Question: What is the name of the tenant mentioned in the document?
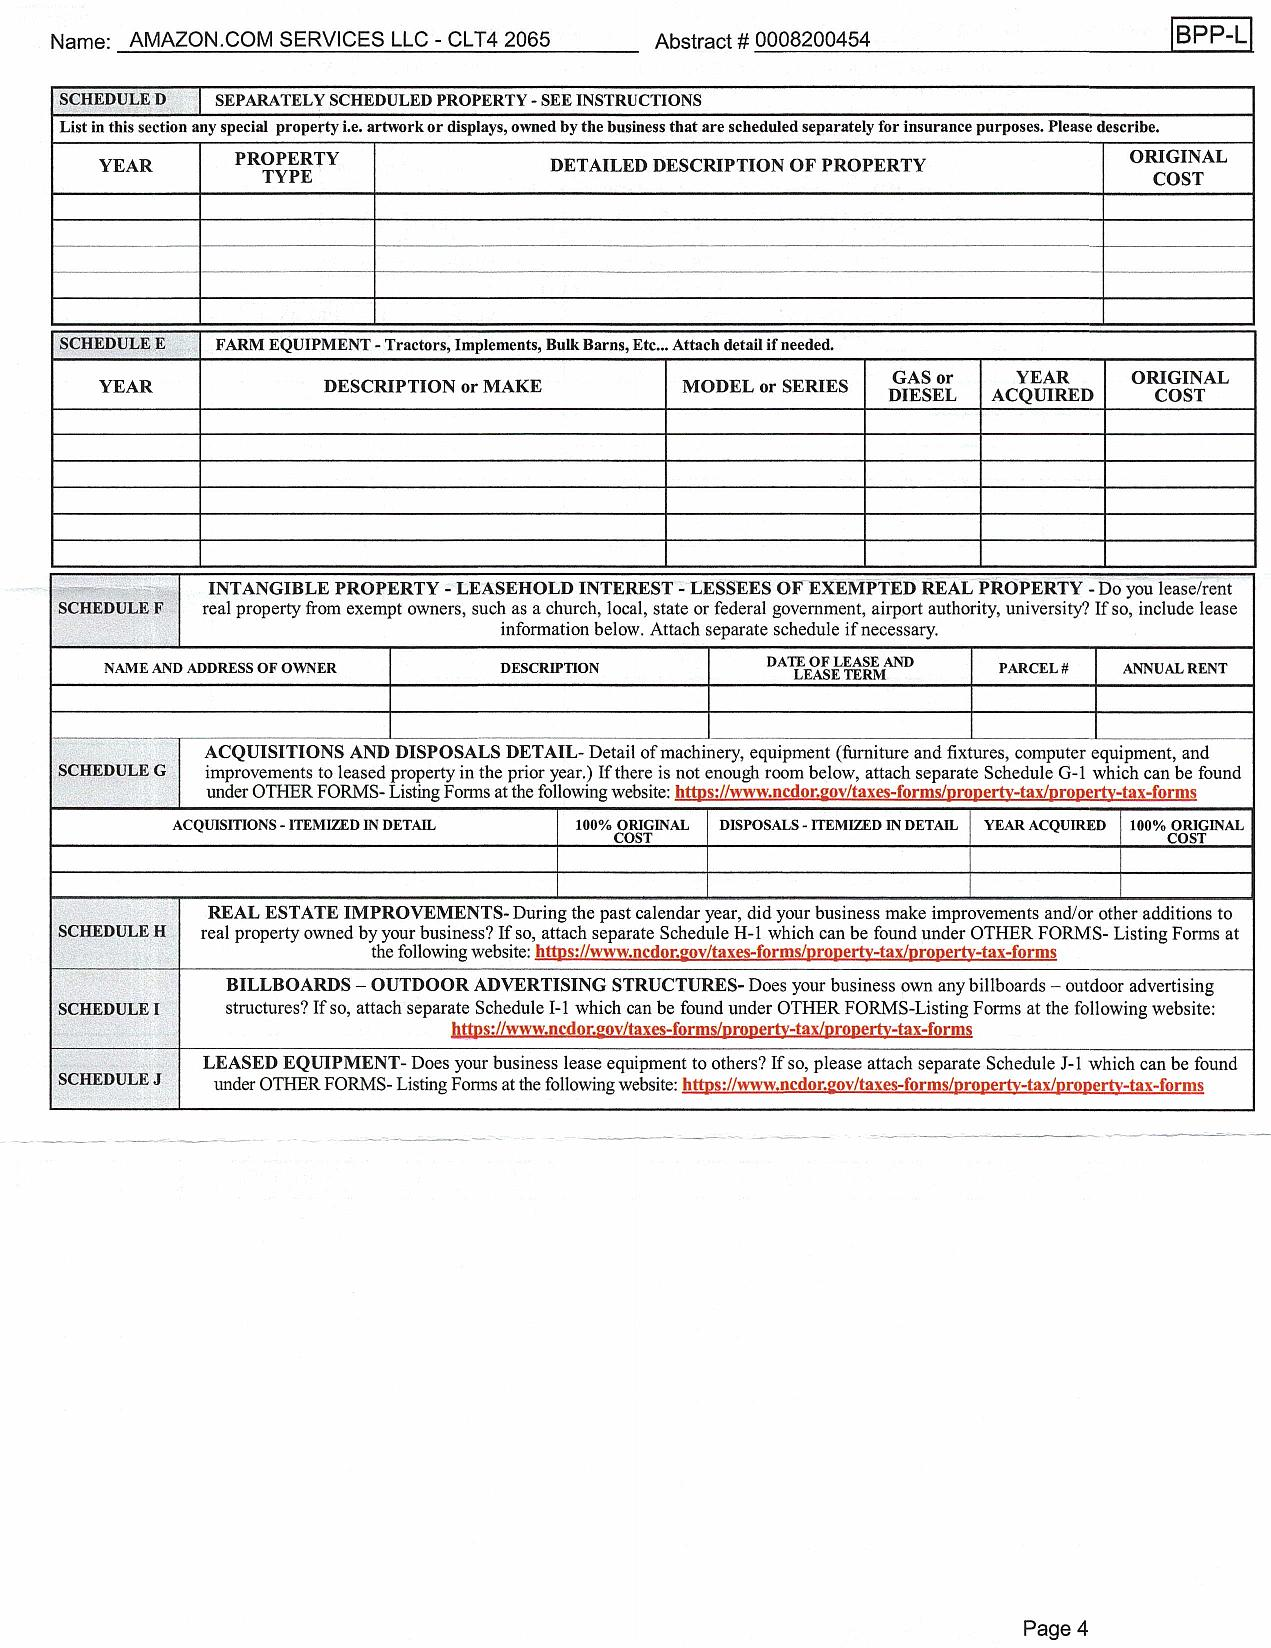
Answer: "AMAZON.COM SERVICES LLC - CLT4 2065"